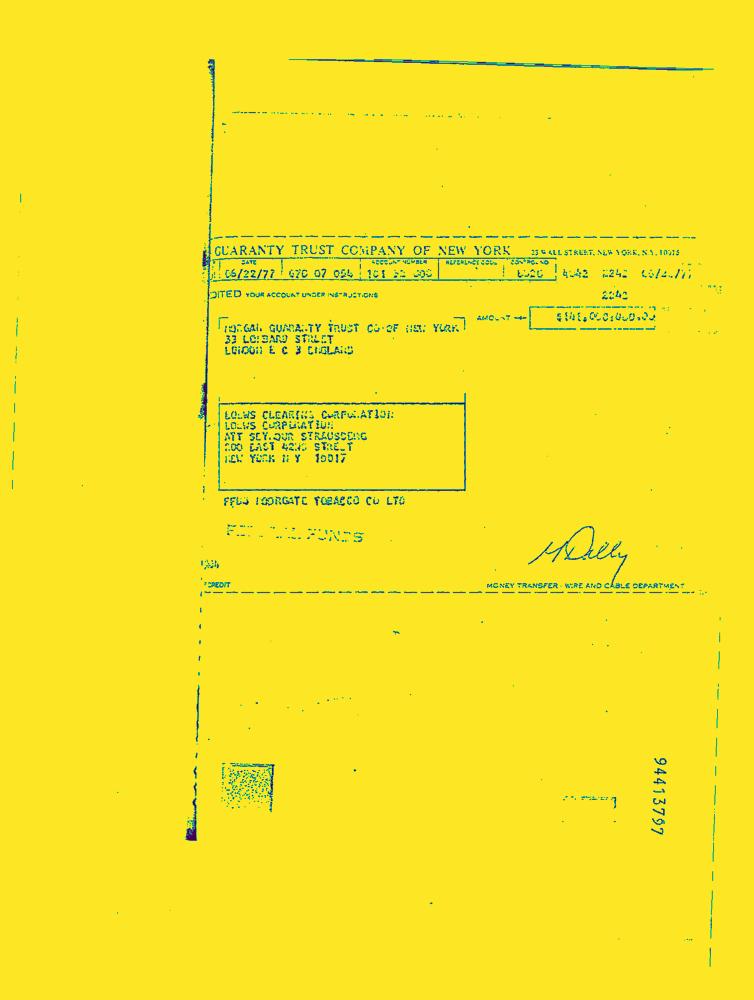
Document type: Invoice-Doc